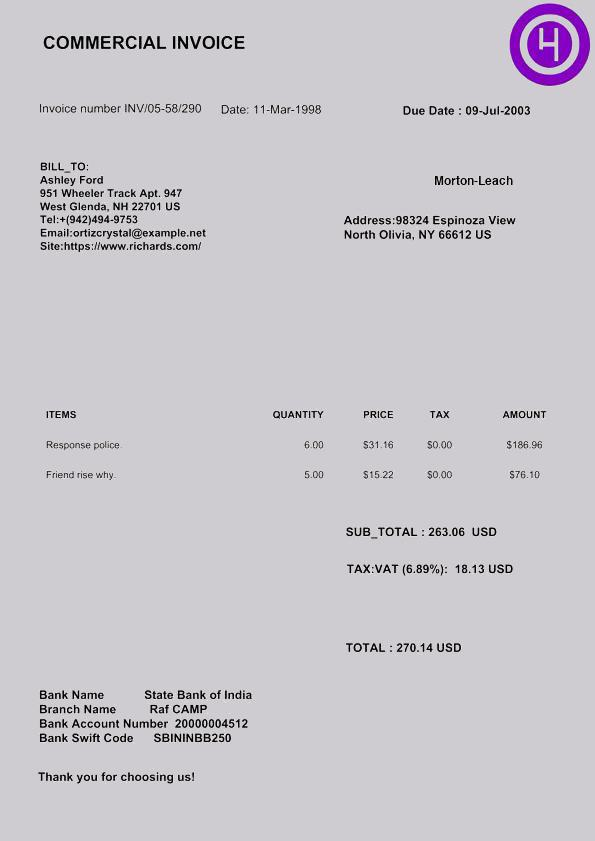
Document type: Invoice